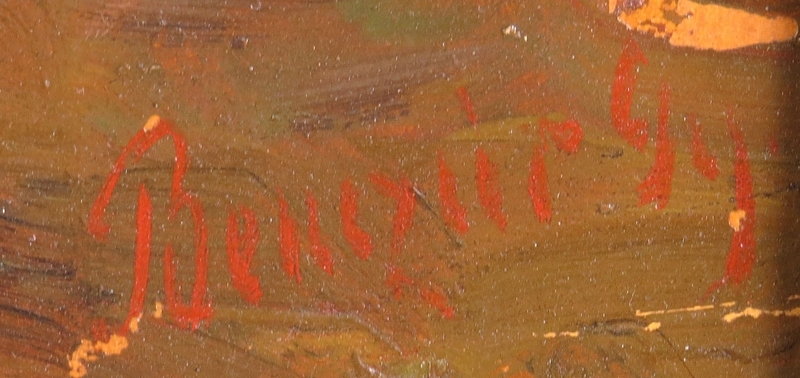
Signature of: gyula benczúr